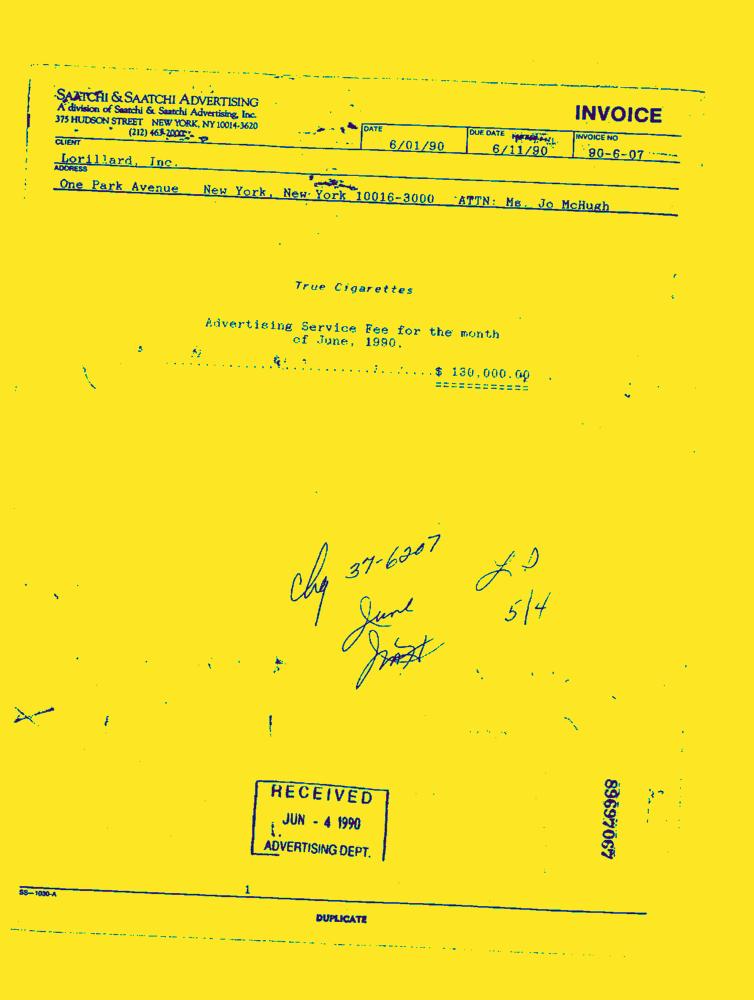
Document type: Invoice-Doc